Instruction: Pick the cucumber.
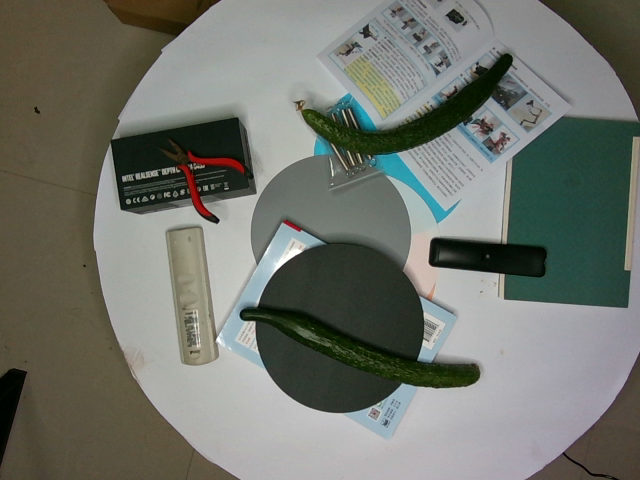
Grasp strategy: vertical